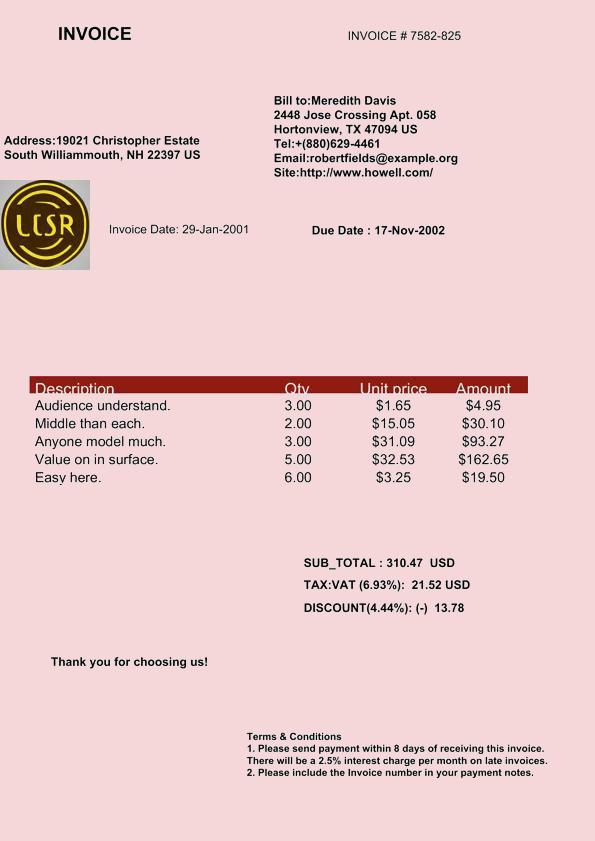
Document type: Invoice